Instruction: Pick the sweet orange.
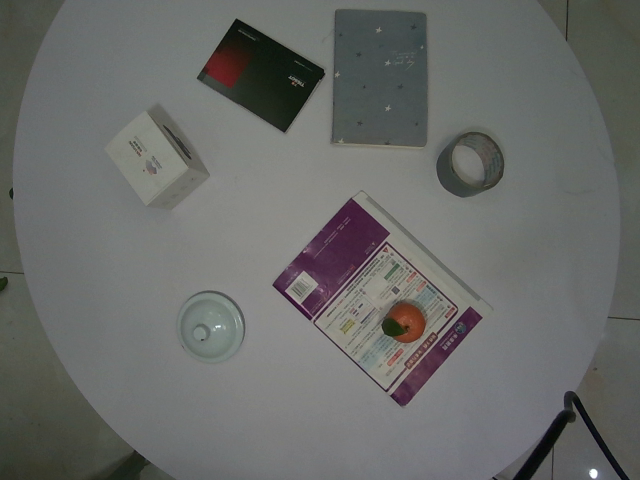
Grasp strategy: vertical